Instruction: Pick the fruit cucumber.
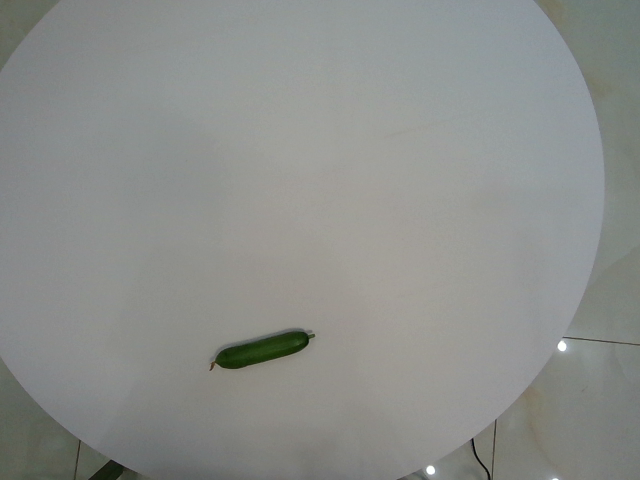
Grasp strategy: vertical